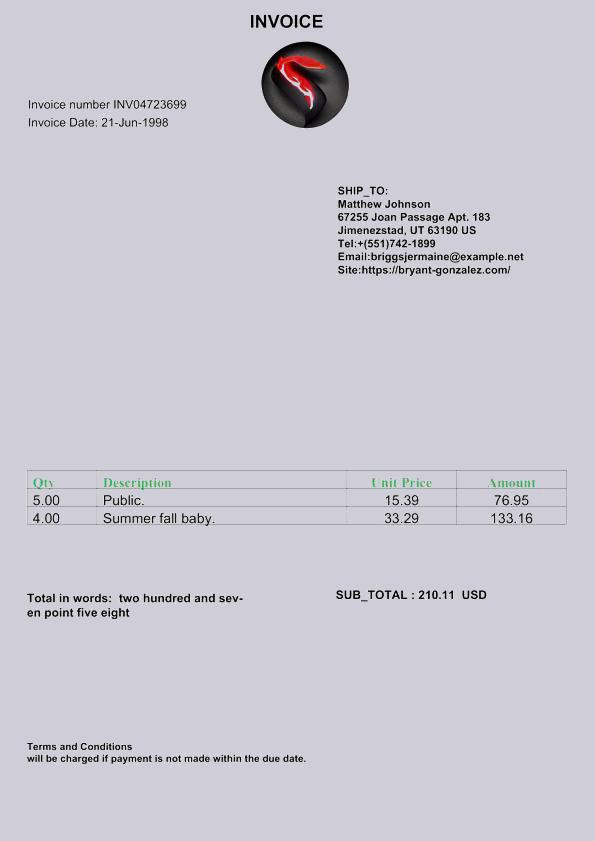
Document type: Invoice